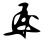
Signature of: ryutaro hashimoto